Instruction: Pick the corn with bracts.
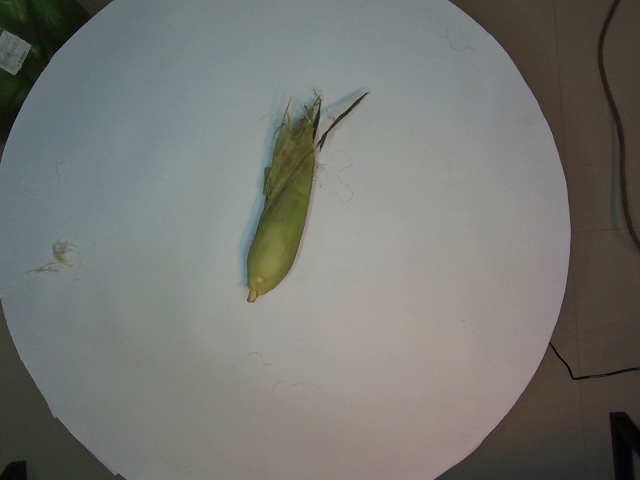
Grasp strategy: vertical